Question: What might the diagnosis be?
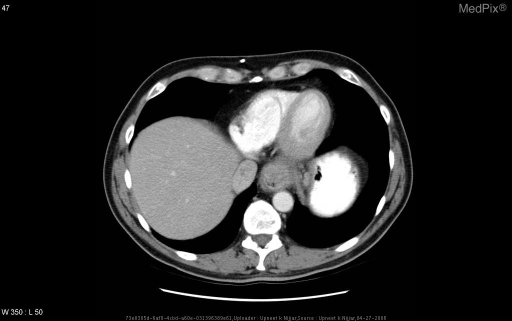
Answer: The possible diagnosis includes Lymphoma
Metastatic Disease.